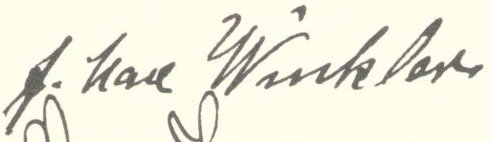
Signature of: max winkler